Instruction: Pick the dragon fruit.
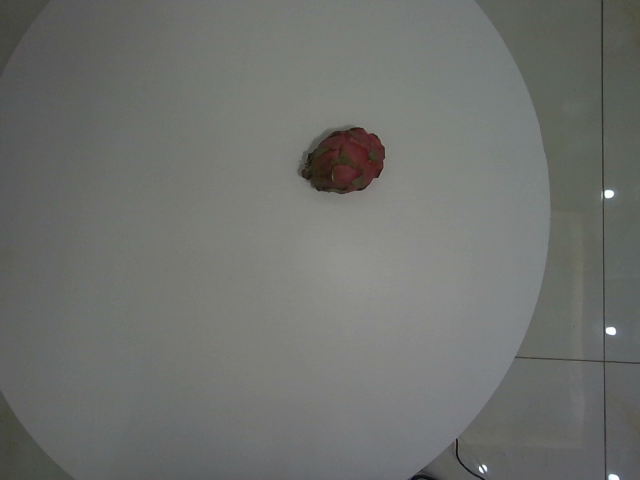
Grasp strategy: vertical